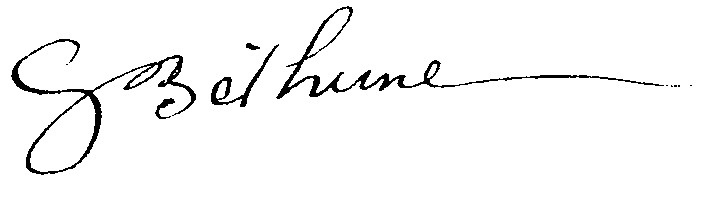
Signature of: gaston béthune